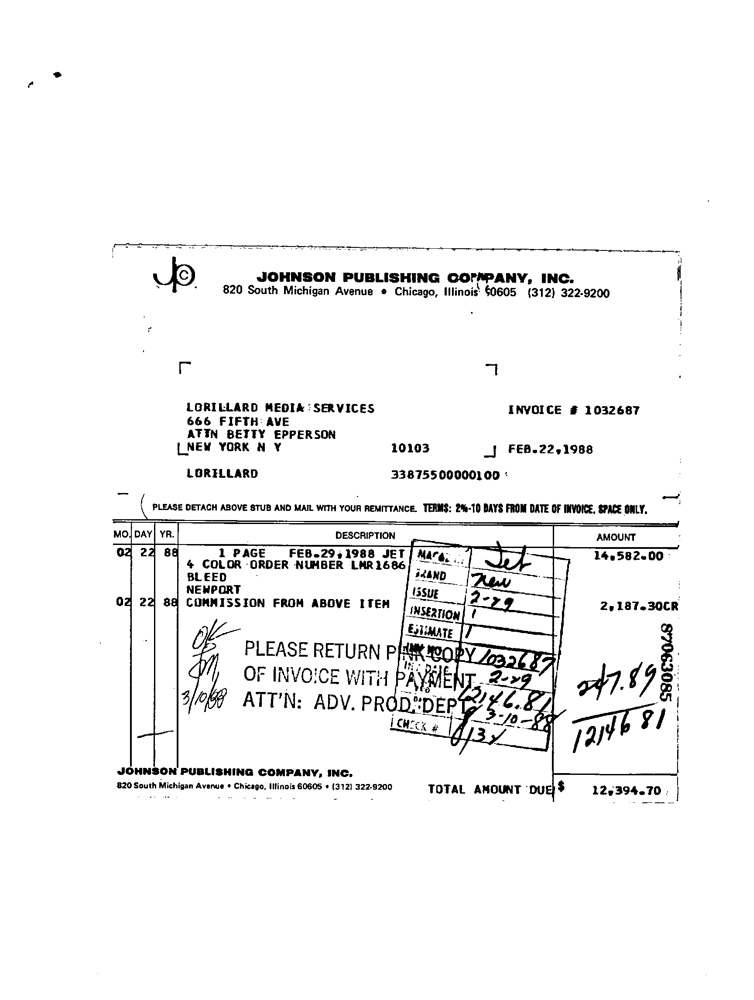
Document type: Invoice